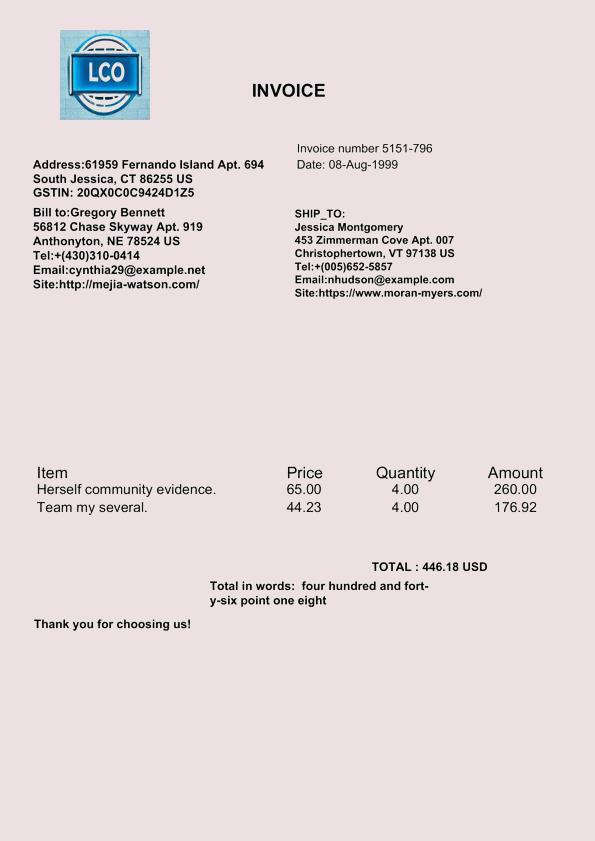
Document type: Invoice